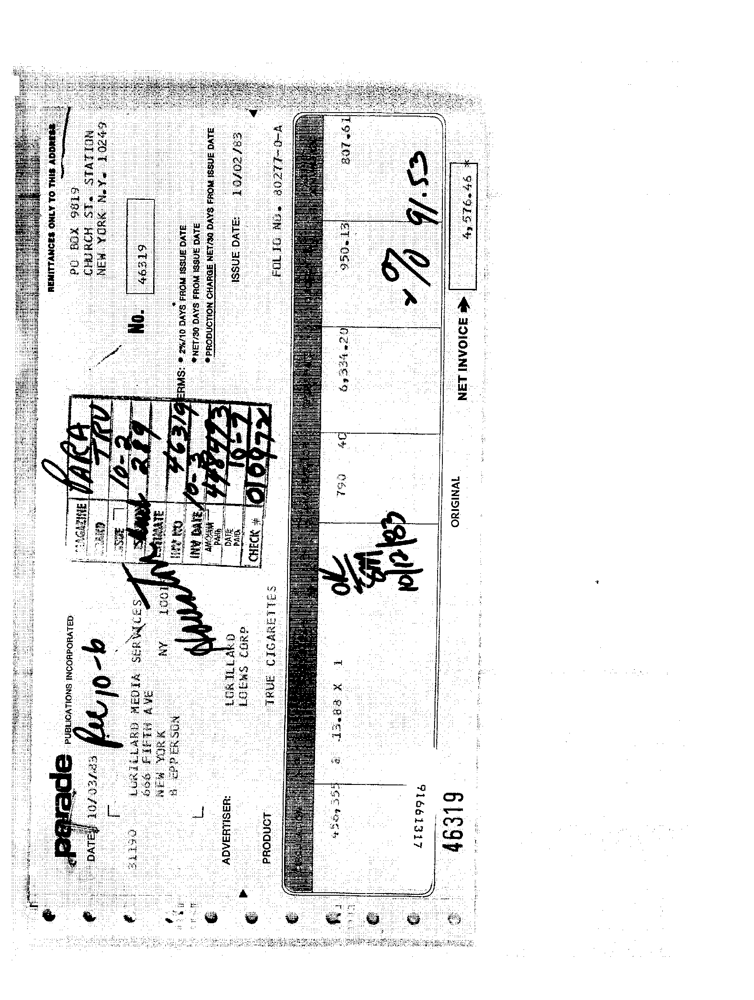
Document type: Invoice